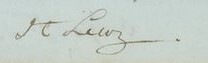
Signature of: henri lecoq